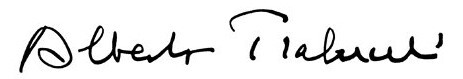
Signature of: alberto trabucchi